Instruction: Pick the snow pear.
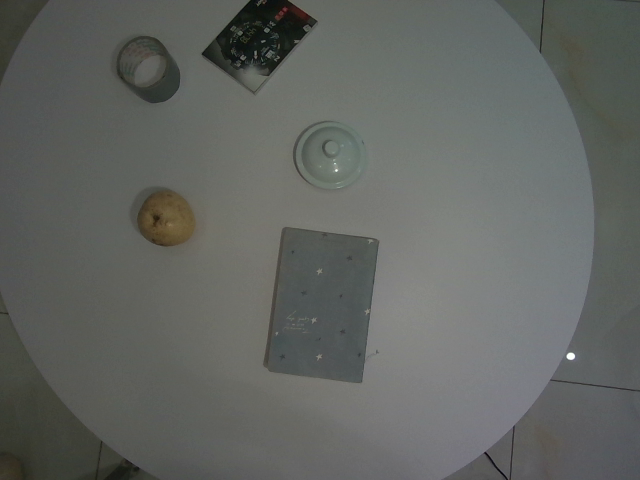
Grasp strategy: vertical